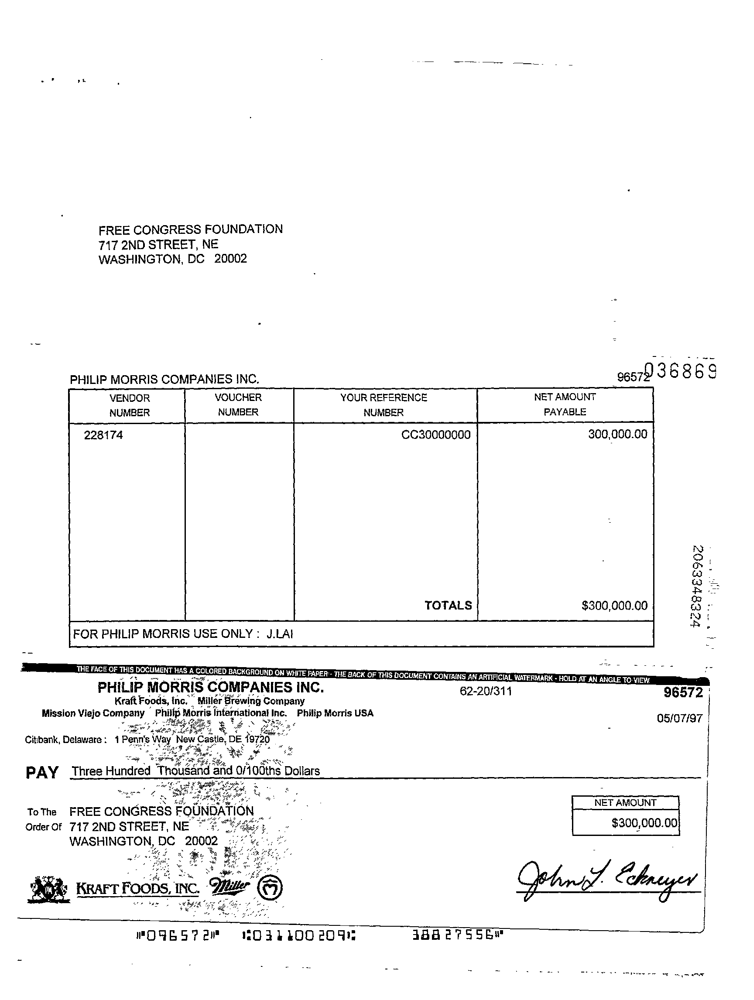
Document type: Invoice